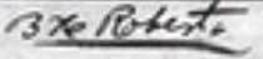
Signature of: brigham henry roberts